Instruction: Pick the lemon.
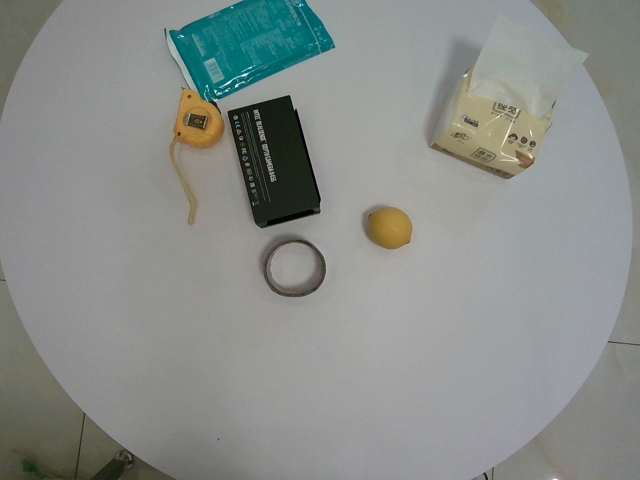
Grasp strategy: vertical